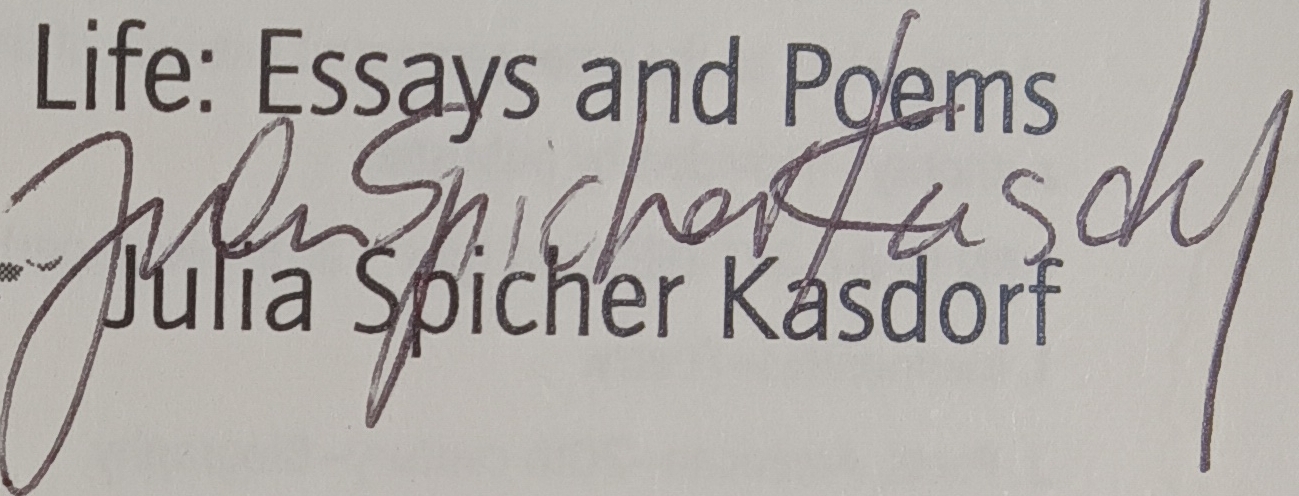
Signature of: julia kasdorf